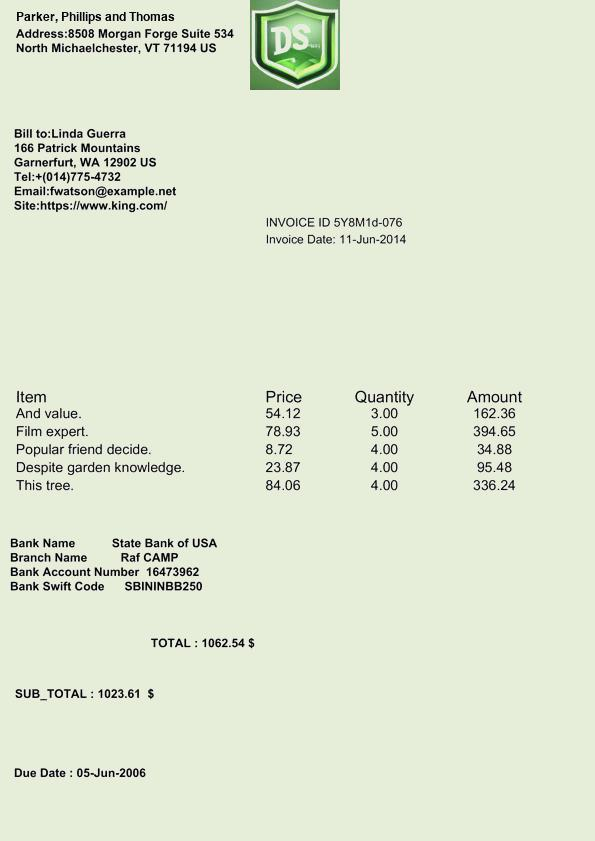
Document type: Invoice